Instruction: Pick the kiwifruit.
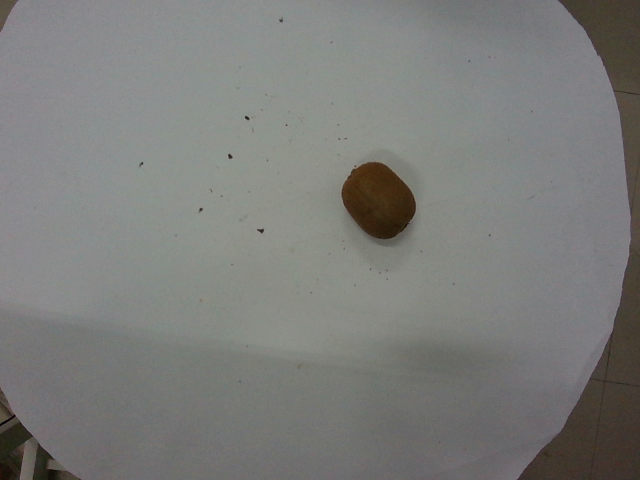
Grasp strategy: vertical